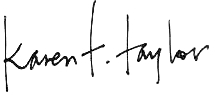
Signature of: karen t taylor